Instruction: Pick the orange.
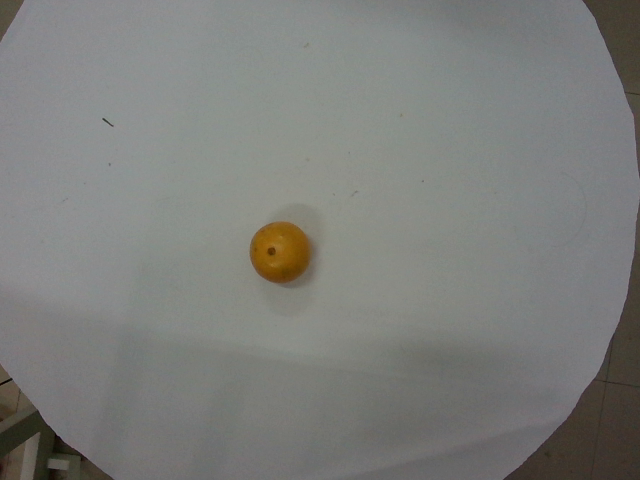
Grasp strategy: vertical